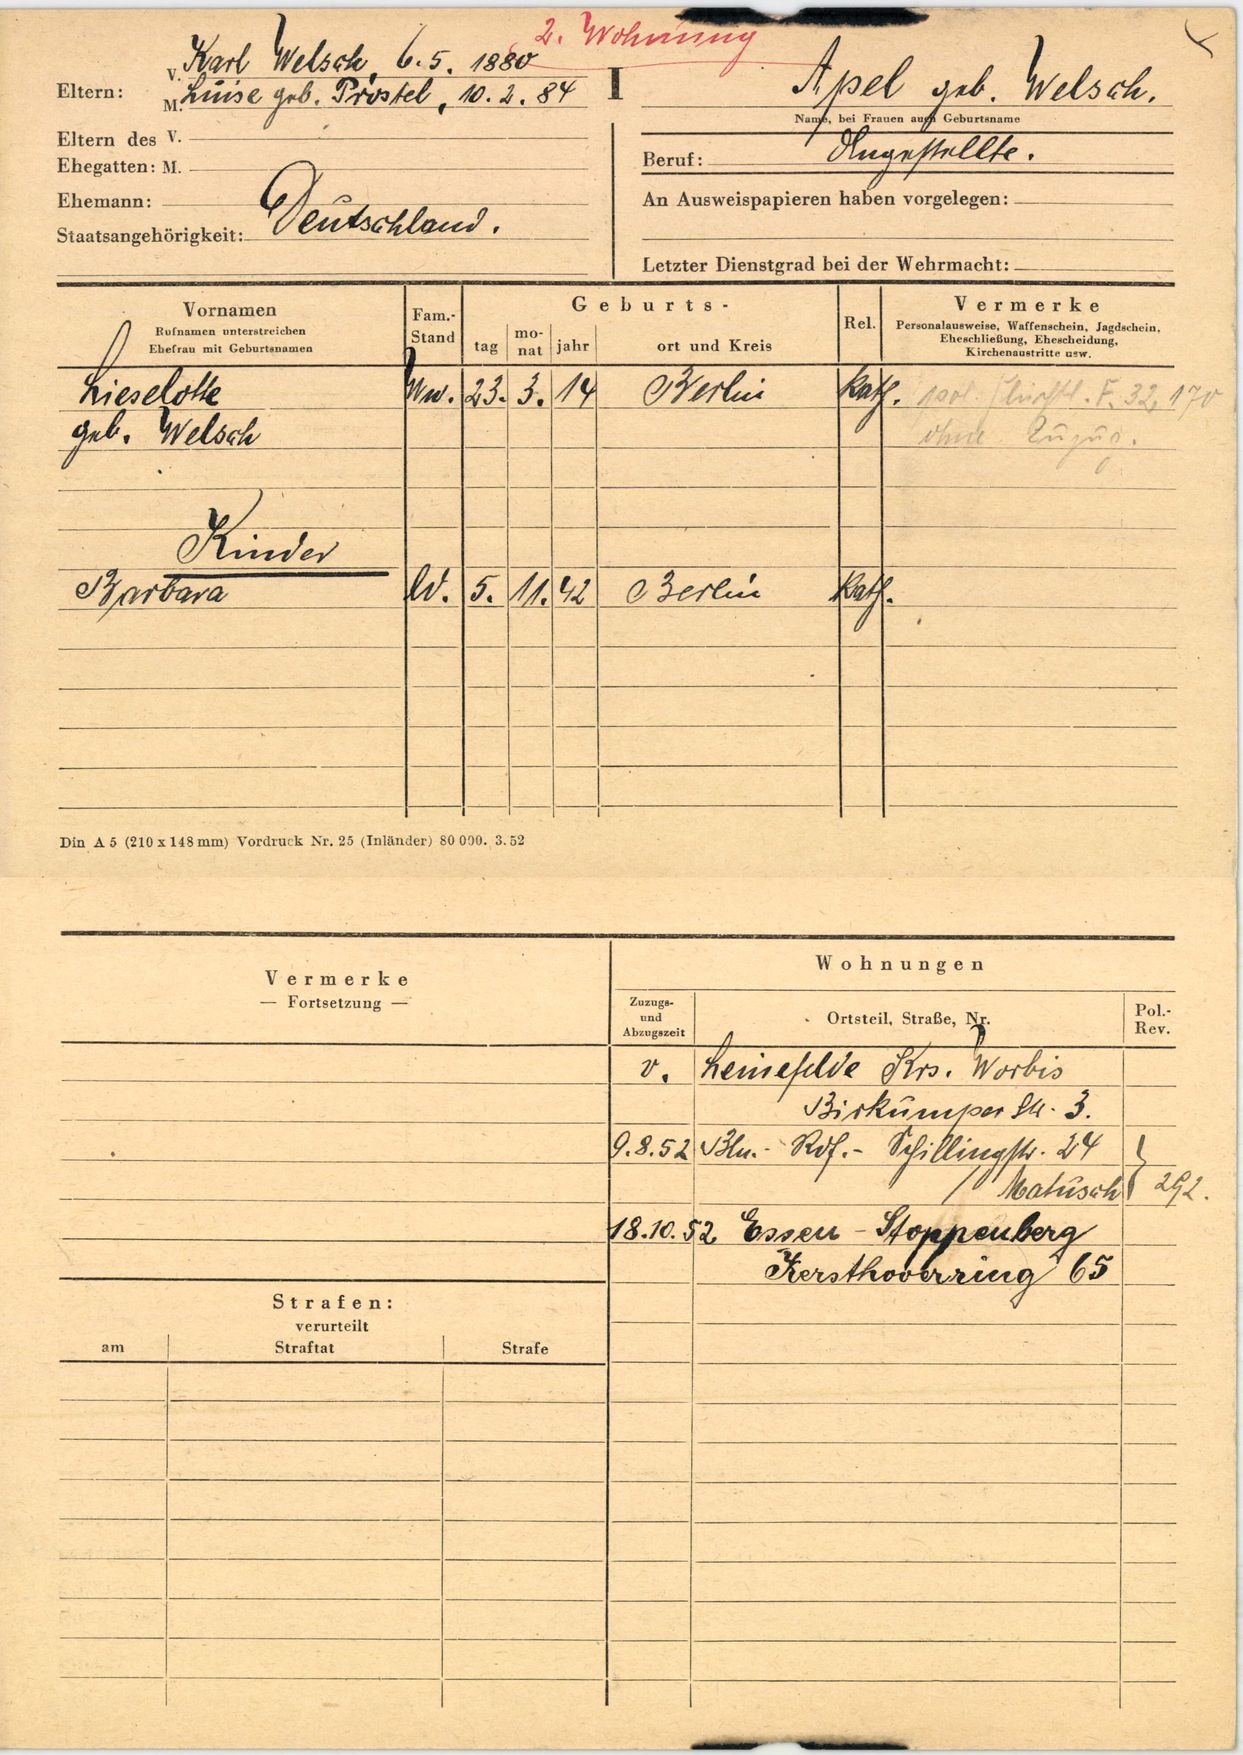
Apel geb. Welsch.